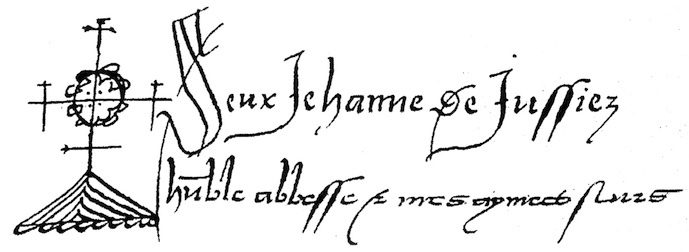
Signature of: jeanne de jussie